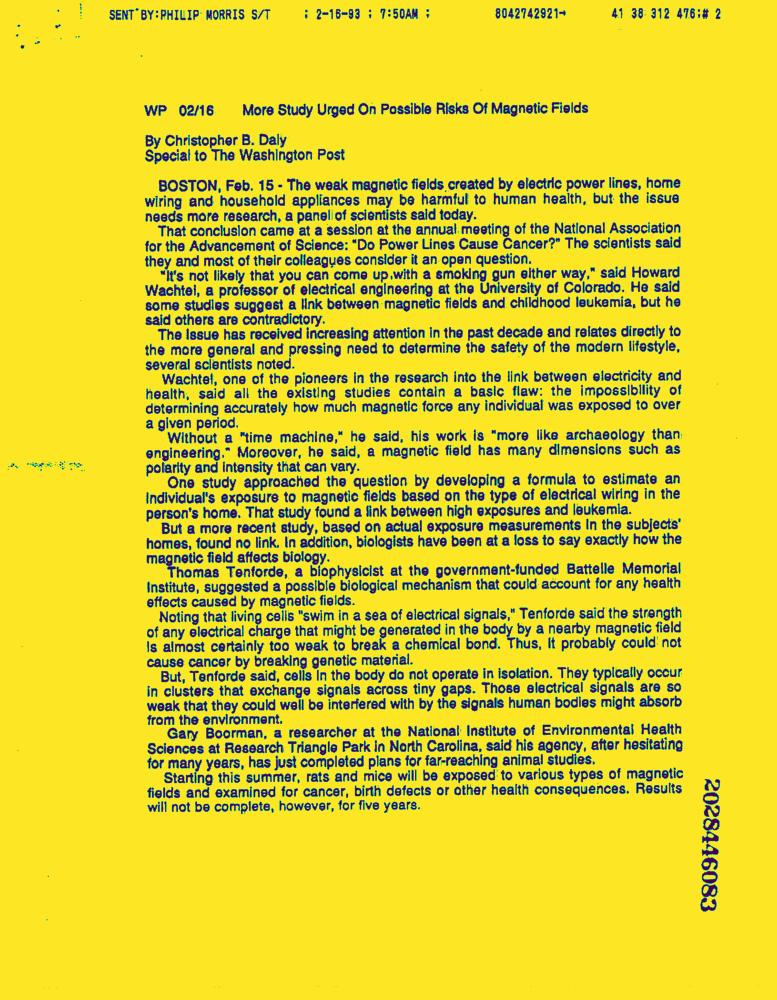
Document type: News-Article